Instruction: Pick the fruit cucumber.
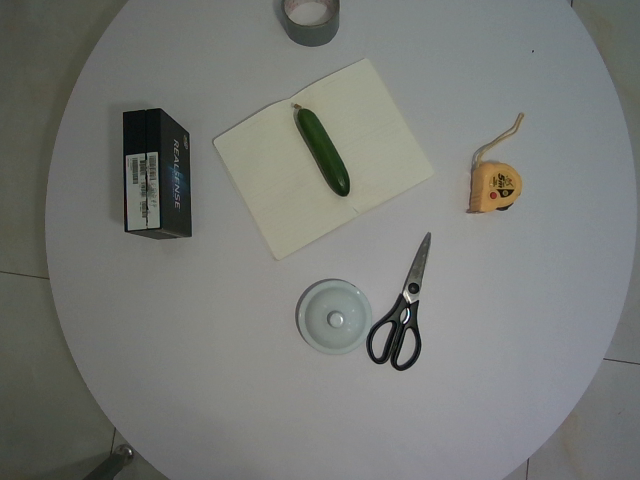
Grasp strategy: vertical